Question: What appears to be the issue?
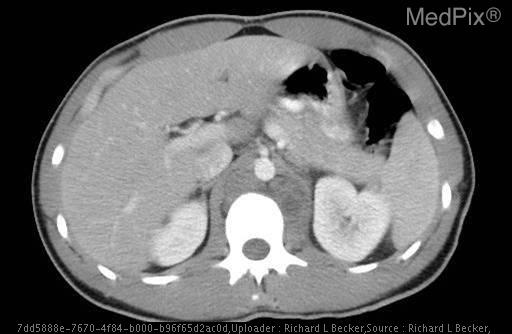
Answer: The findings suggest Testicle Ultrasound
•  Well-circumscribed, heterogeneously hypoechoic mass with mixed solid and cystic components, arising from the left testicle and confined within the tunica albuginea.

Abdominal CT
•  Bulky retroperitoneal and para-aortic lymphadenopathy.

Chest Film and CT
•  Supraclavicular and subcarinal adenopathy and multiple lung nodules.

All of these findings suggest a metastatic testicular cancer. Retroperitoneal lymphadenopathy.. The patient might have a history of 20 y.o. man with trauma to the groin 4 days ago, presents with increasing pain and swelling of his left testicle for two days..